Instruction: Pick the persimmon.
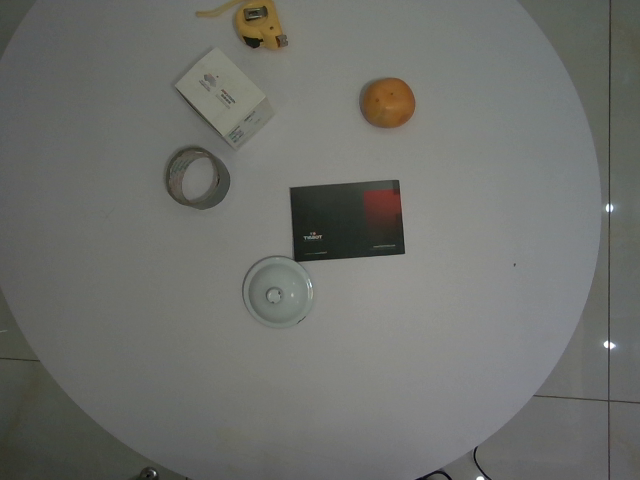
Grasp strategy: vertical